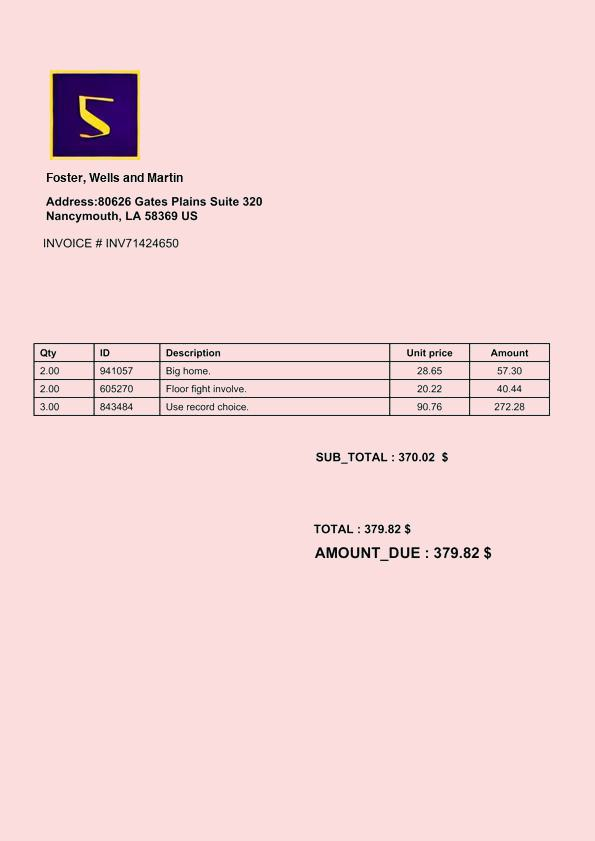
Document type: Invoice